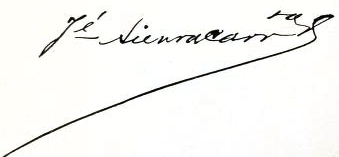
Signature of: josé sienra carranza